Question: How is the history relevant to the case?
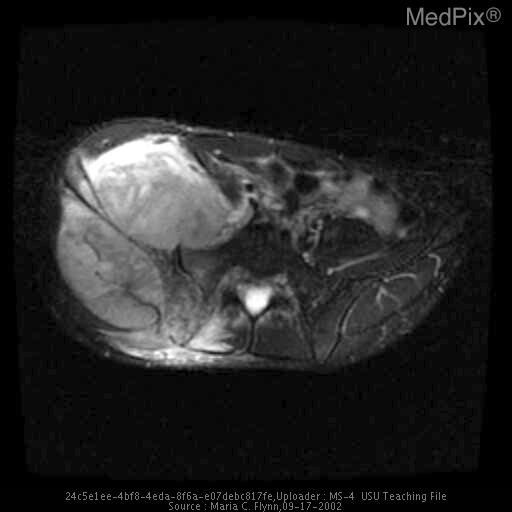
Answer: The patient's history of 22 year-old Caucasian man with 6-month history of right hip pain is key in understanding the case.